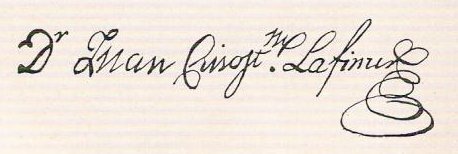
Signature of: juan crisóstomo lafinur